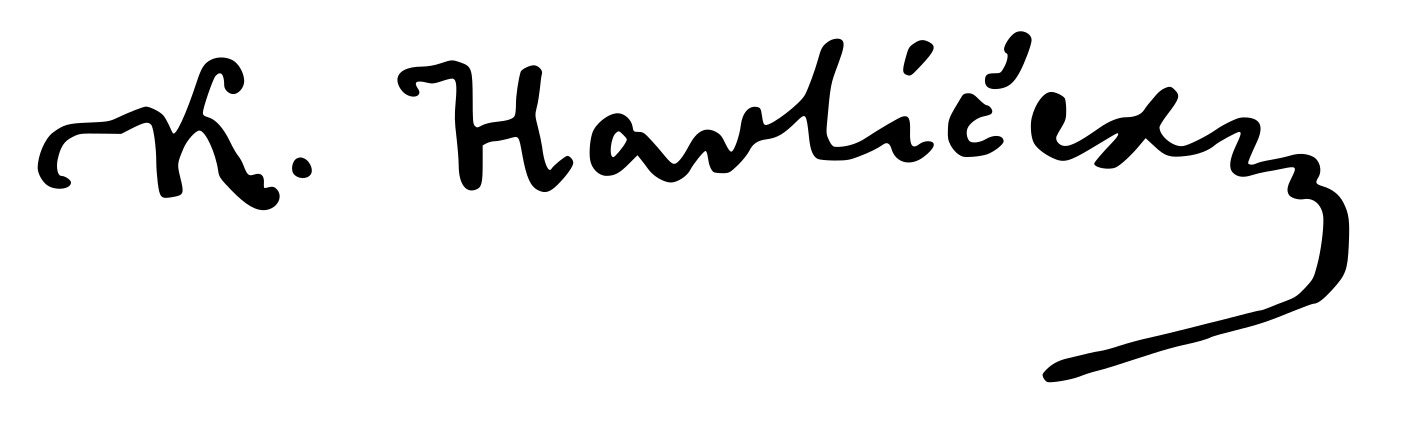
Signature of: karel havlíček borovský